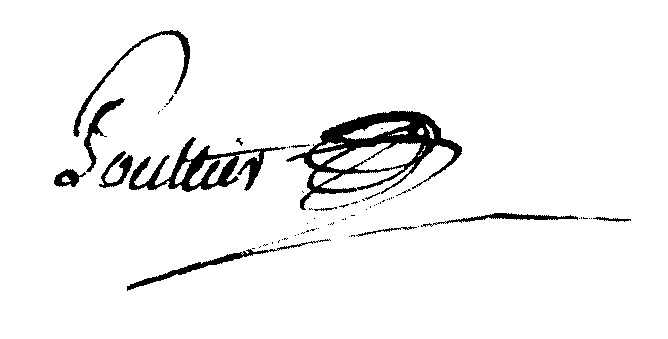
Signature of: jean baptiste jacques poultier